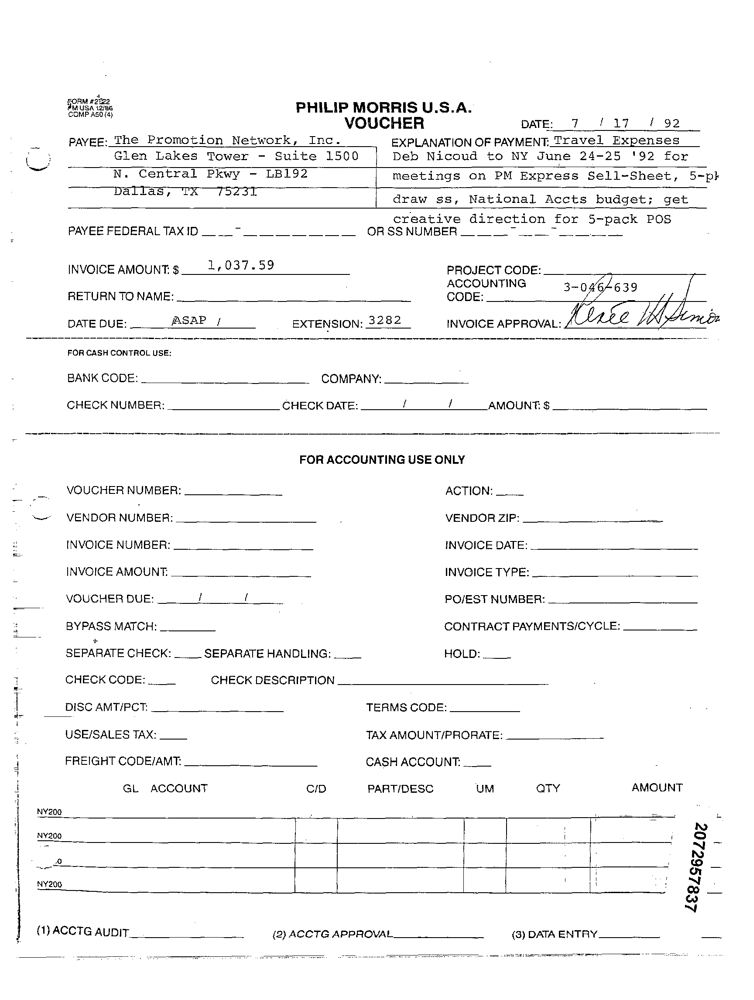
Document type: Invoice